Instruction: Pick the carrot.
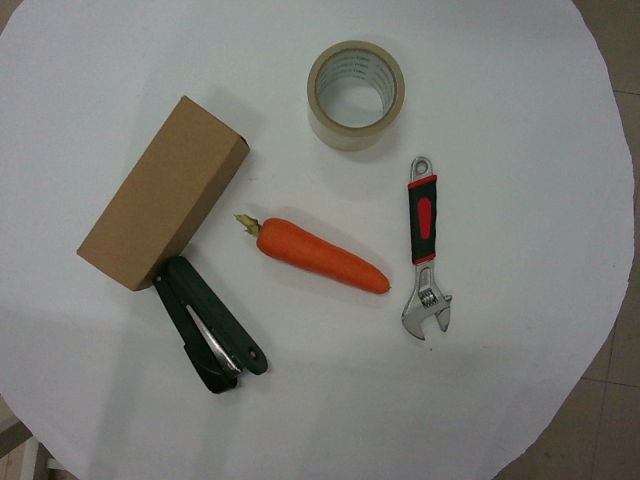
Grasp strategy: vertical